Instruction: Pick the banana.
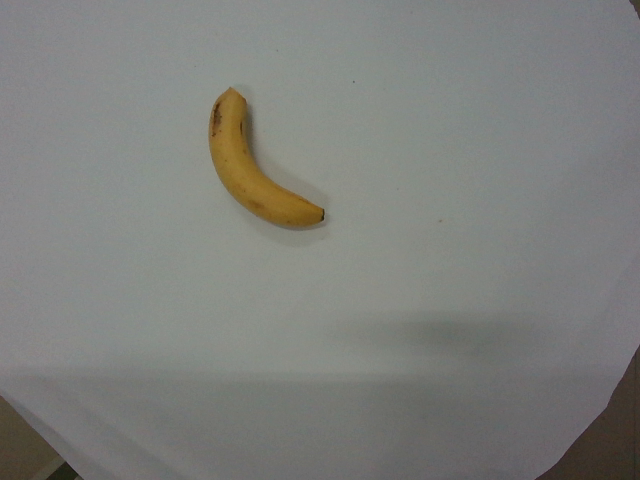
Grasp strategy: vertical